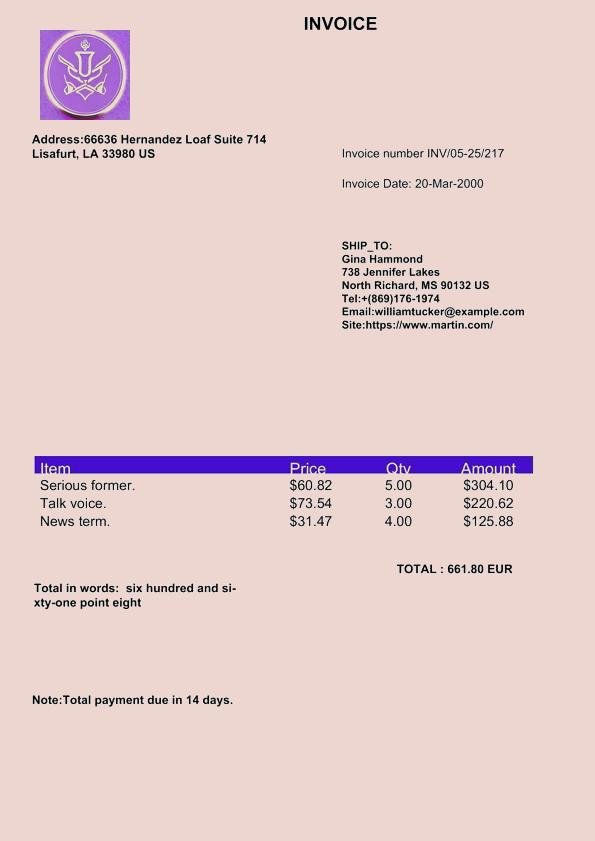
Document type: Invoice